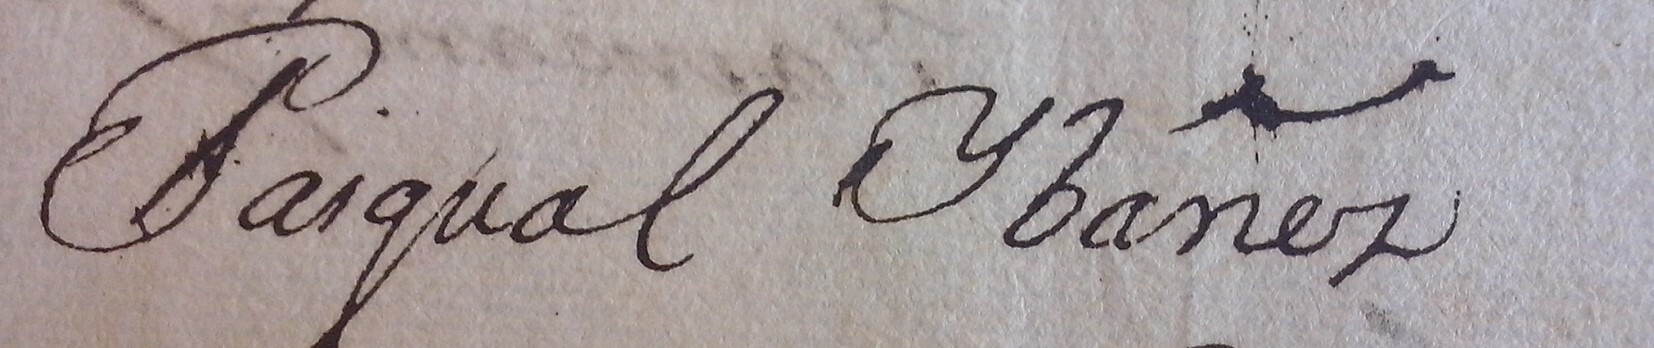
Signature of: pascual ibañez